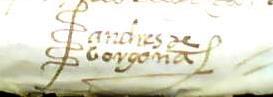
Signature of: andrés de borgoña